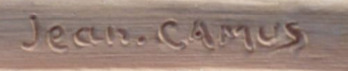
Signature of: jean marie camus